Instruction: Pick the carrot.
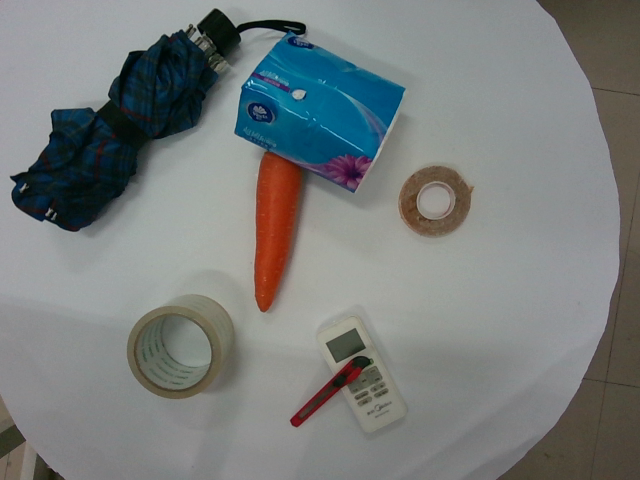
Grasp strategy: vertical